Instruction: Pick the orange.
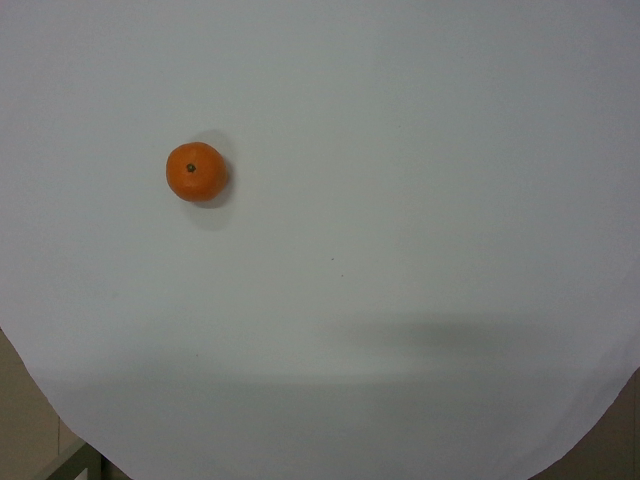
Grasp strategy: vertical